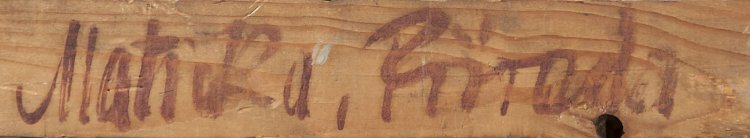
Signature of: josef matička